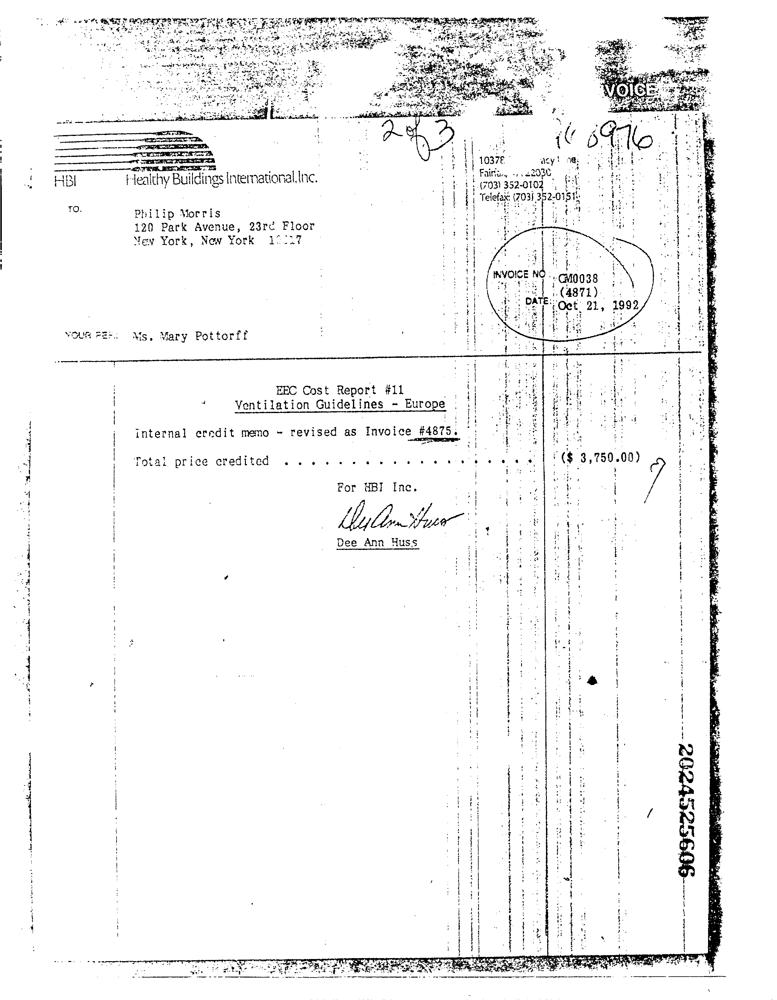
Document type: Invoice